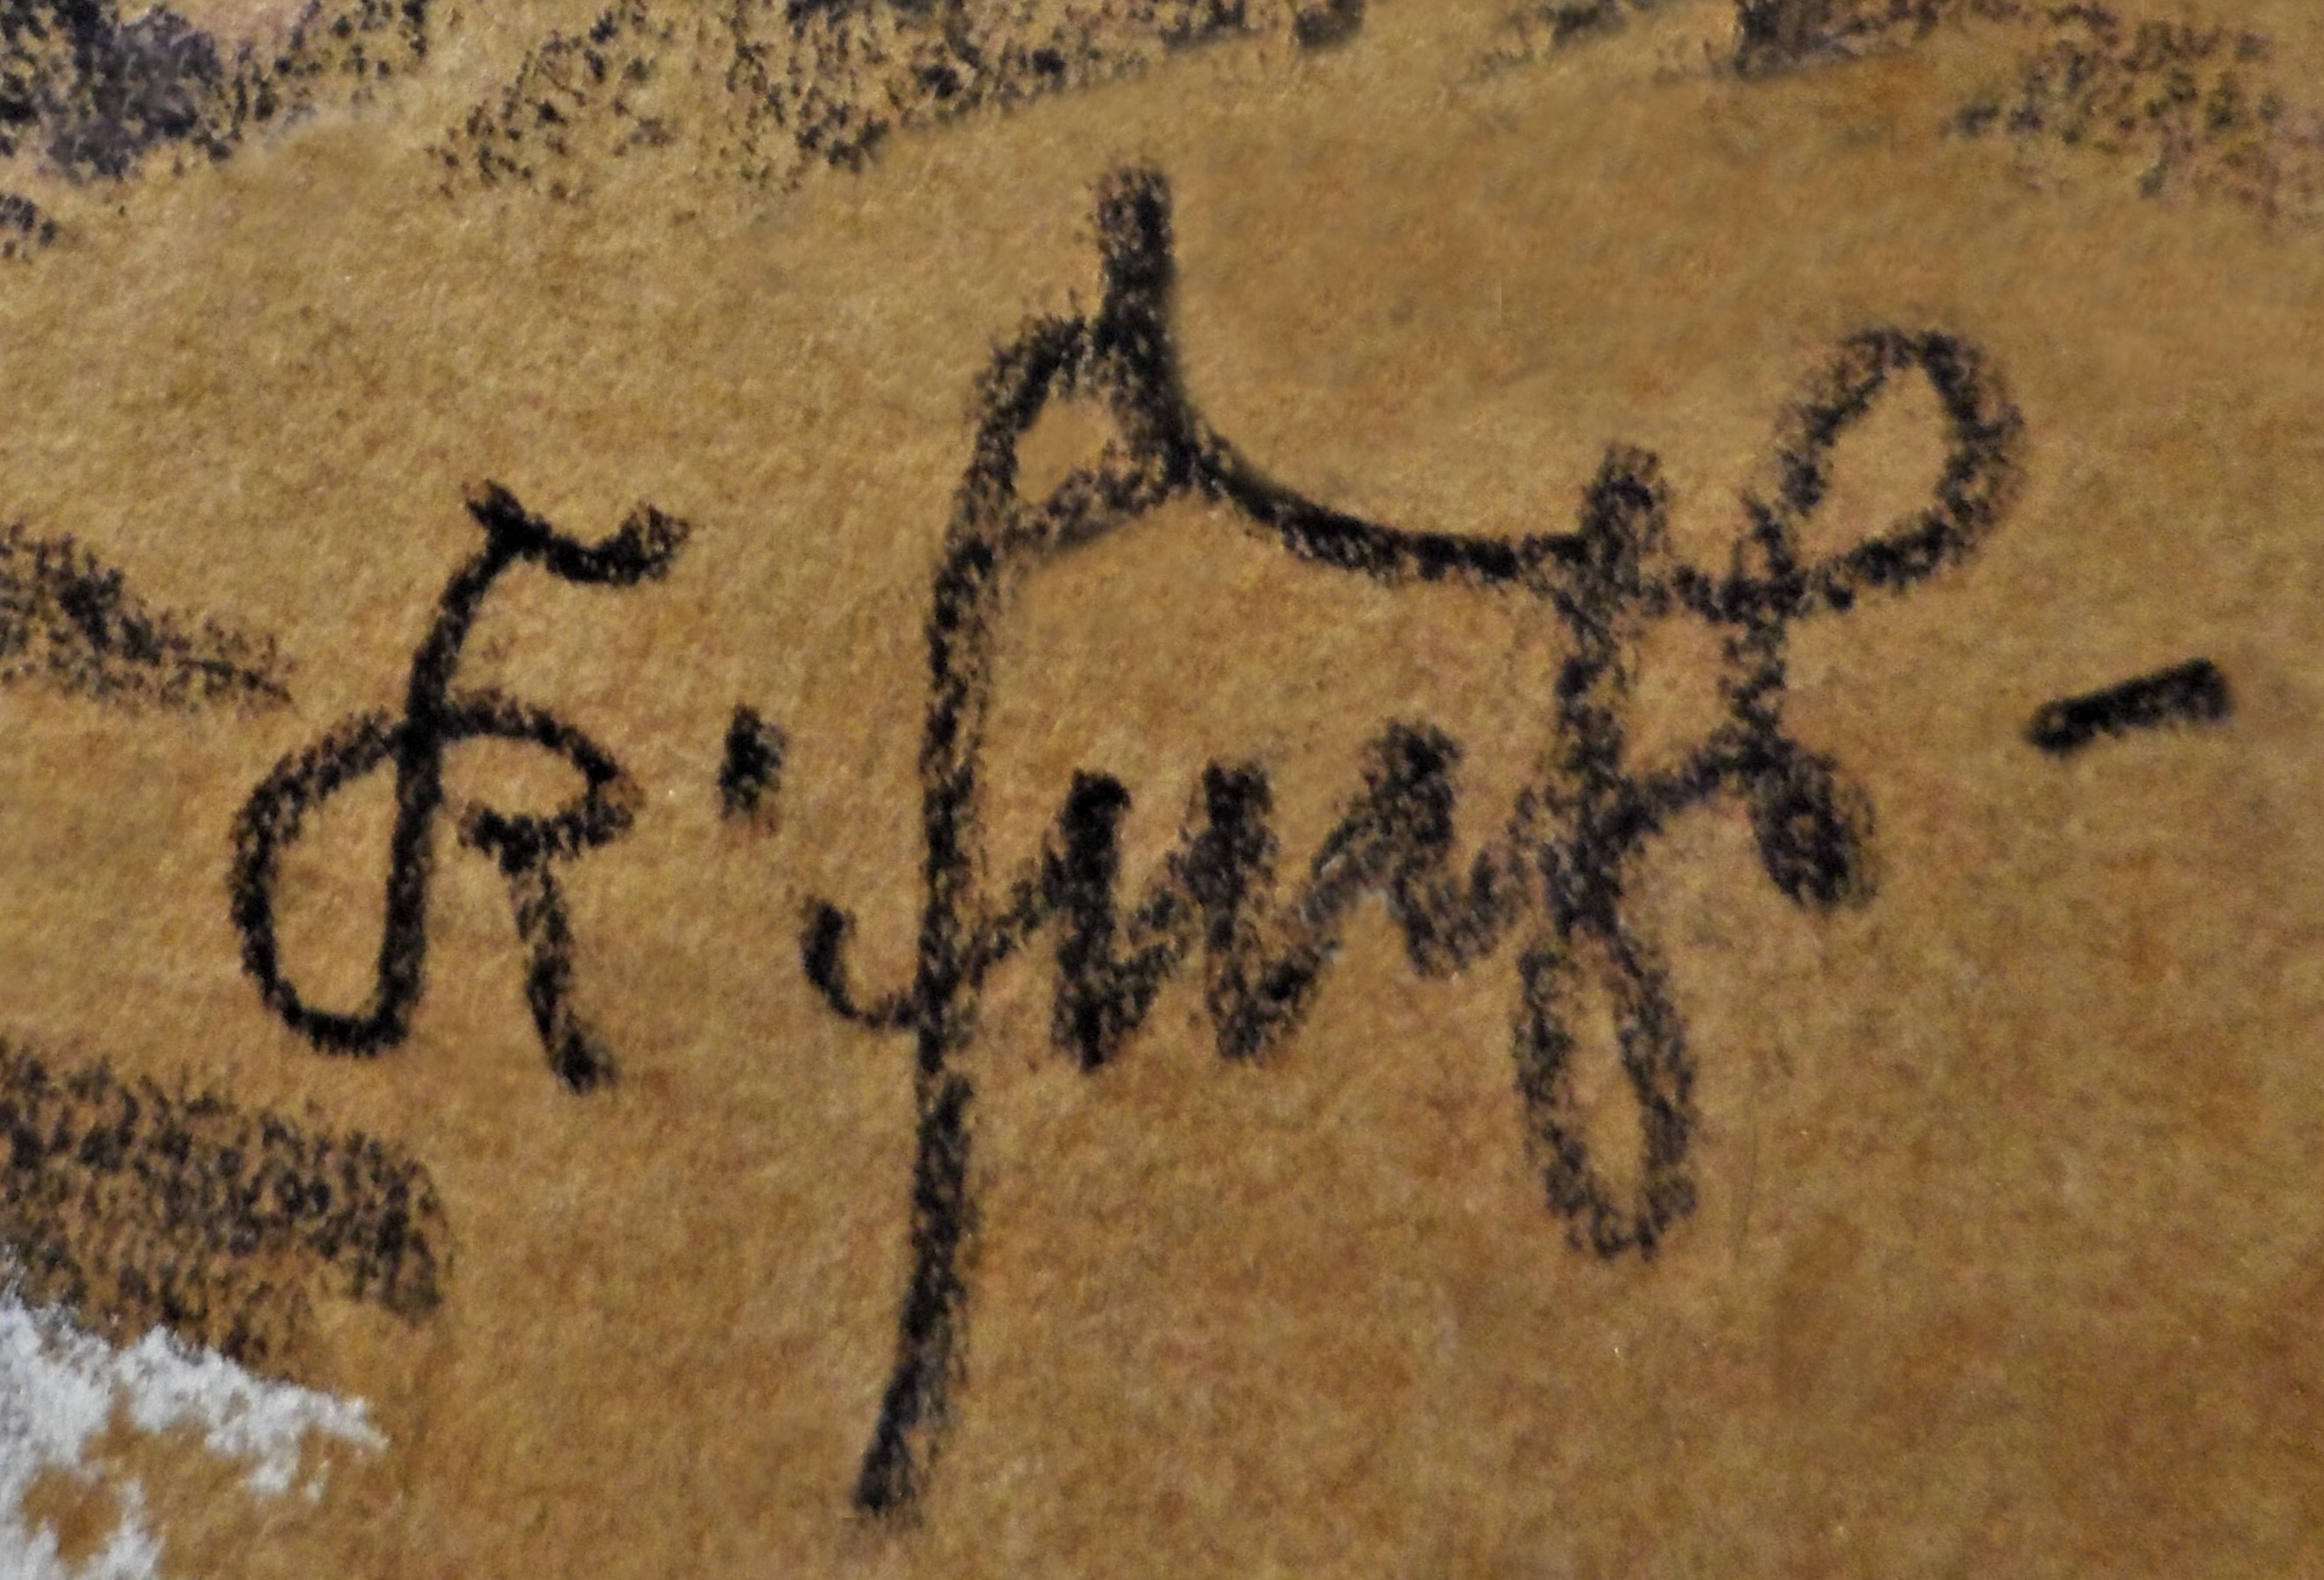
Signature of: karl fuchs